Question: What is the name of the tenant mentioned in the document?
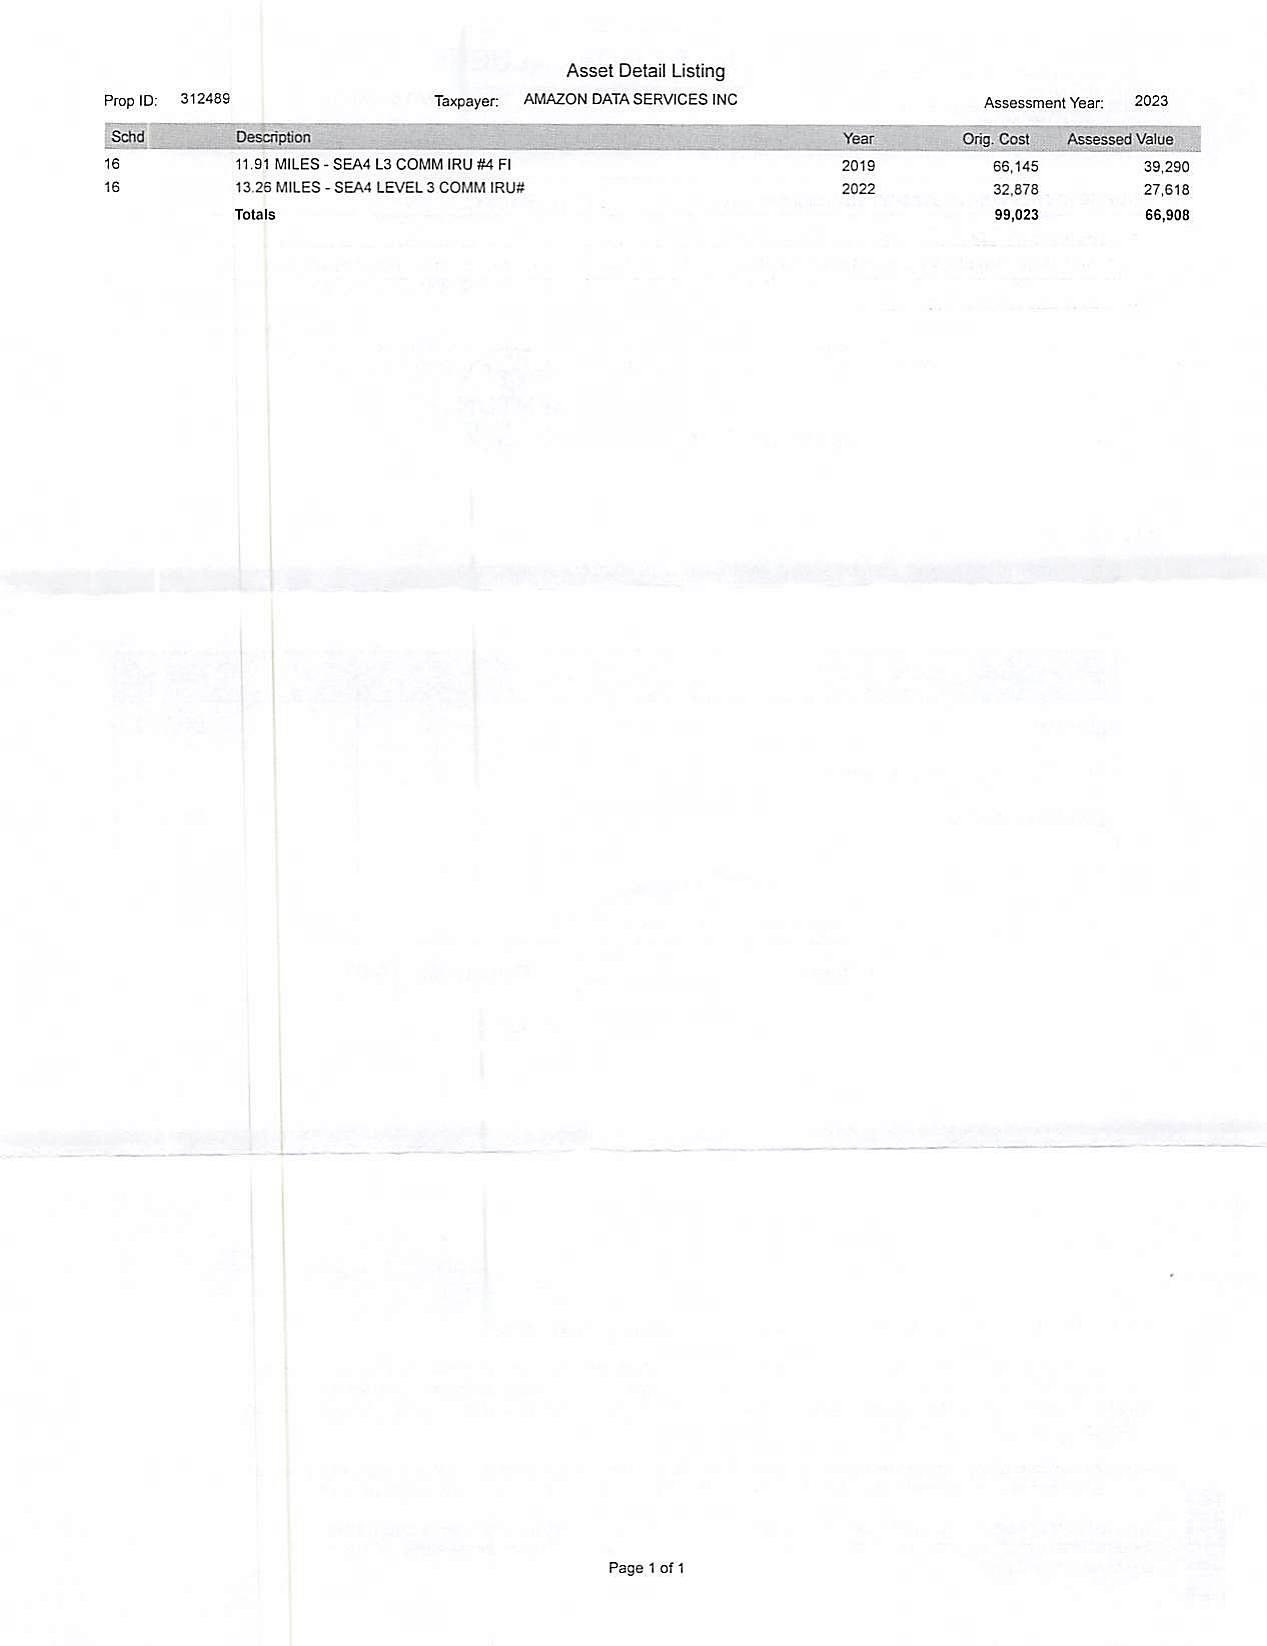
Answer: "AMAZON DATA SERVICES INC"